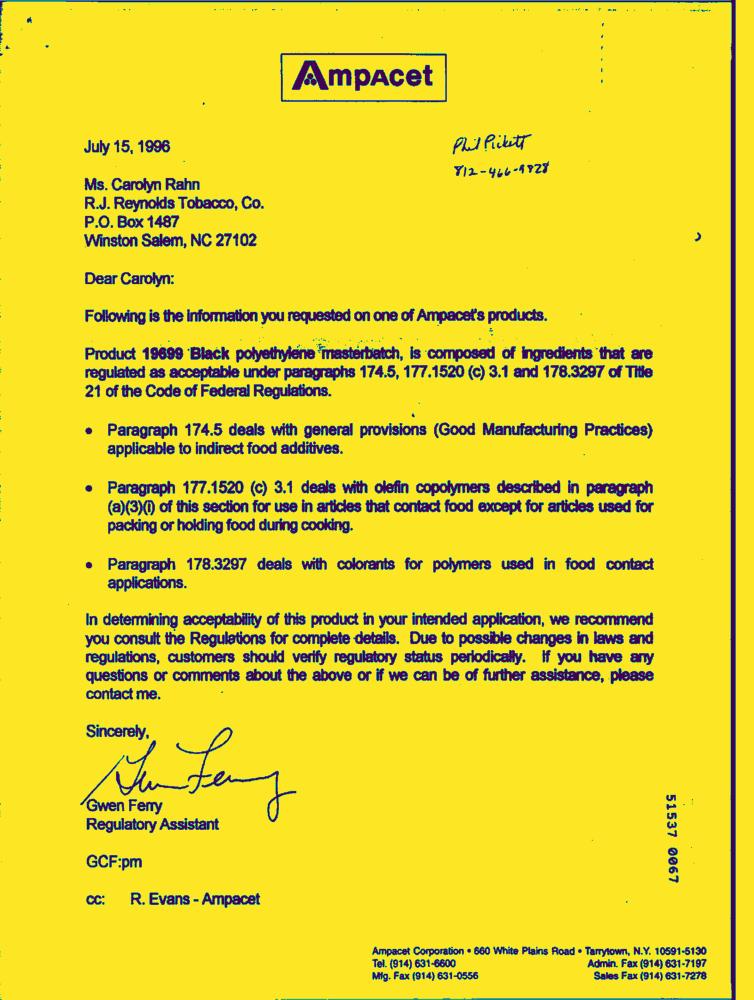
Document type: Letter-Doc